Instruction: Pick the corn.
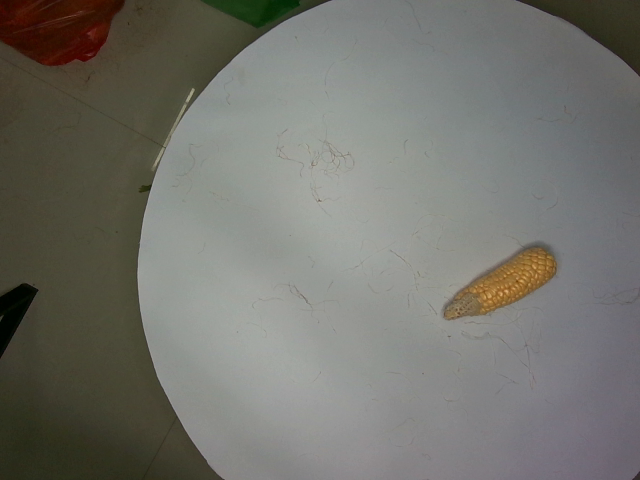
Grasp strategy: vertical